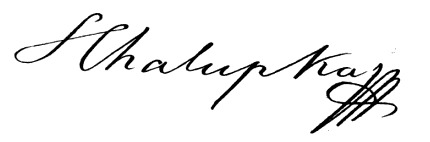
Signature of: samo chalupka